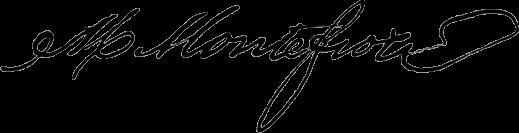
Signature of: moses montefiore